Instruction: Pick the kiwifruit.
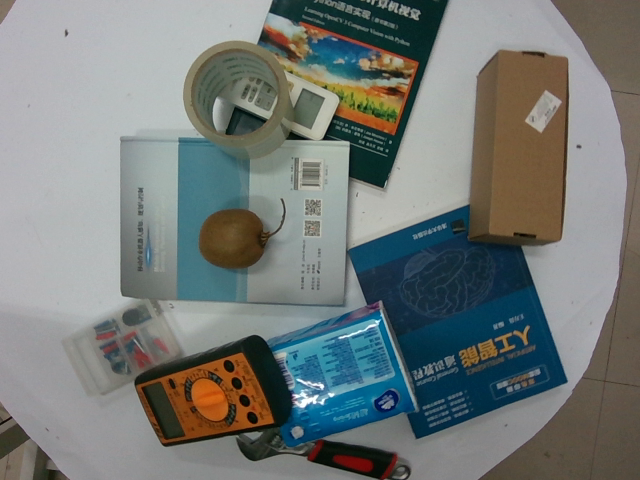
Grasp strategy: vertical